Question: Describe the condition in detail:
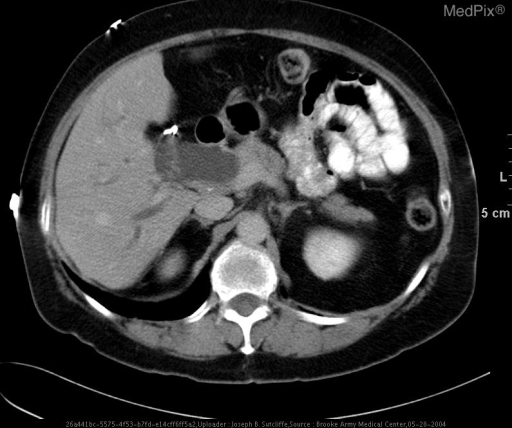
Answer: The disease is discussed as: Pancreatic cancer is the 10th most common cancer in the United States and the 4th most common cause of cancer death. It is an aggressive and usually fatal tumor. Most pancreatic cancers occur in the pancreatic head (60%)and less commonly in the body (15%) or tail (5%).  20% diffusely involve the entire gland. The overall 5 year survival rate is less than 5%. The only realistic hope for cure is in early detection and aggressive surgery (Whipple procedure). Imaging modalities utilized in the detection and evaluation of pancreatic carcinoma include ultrasound, MRI, and CT.

The sensitivity and specificity of transabdominal ultrasound for the detection of pancreatic carcinoma approaches 90% in advanced cases, with much lower sensitivity and specificity in early stage disease. Small carcinomas (2 to 3cm) are solid, hypoechoic, and ill-defined.  Larger tumors are more heterogeneous with well defined, lobulated, or irregular margins.  Ultrasound may also detect calcifications, ductal dilatation and fluid collections. Pancreatic carcinoma may be surrounded by chronic pancreatitis and ultrasound is not very useful in differentiating the two.

Contrast enhanced CT is the most frequently performed study for the evaluation of pancreatic carcinoma.  Characteristic findings include a minimally enhancing, hypodense mass that commonly produces the "double-duct" sign - a dilated common bile duct and pancreatic duct. The uncinate process often appears blunted.  There may be stranding in the peripancreatic mesentery signaling peri-pancreatic invasion. Vascular encasement of the nearby superior mesenteric vessels, portal vein, hepatic artery, or celiac trunk renders the tumor inoperable.

MRI can be used to correlate CT findings and for surgical staging. MRI has a similar sensitivity to CT for detecting peri-pancreatic and vascular invasion.  On non-contrast MR imaging, pancreatic carcinomas are typically hypointense on T1 weighted images and hyperintense on T2 weighted images, With gadolium MRI, the most prominent enhancement of the lesion occurs 15 seconds after injection.